Question: What was observed in the imaging?
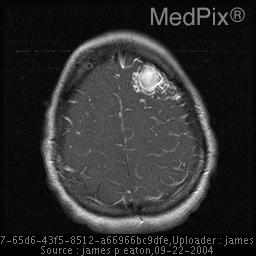
Answer: The imaging shows CT: left frontal mass with associated serpiginous areas of decreased density.

MRI: Mass of tangled flow voids with a large central nidus. T1 Post Contrast MRI: Tangle of vessels in the left frontal lobe with a large central nidus..